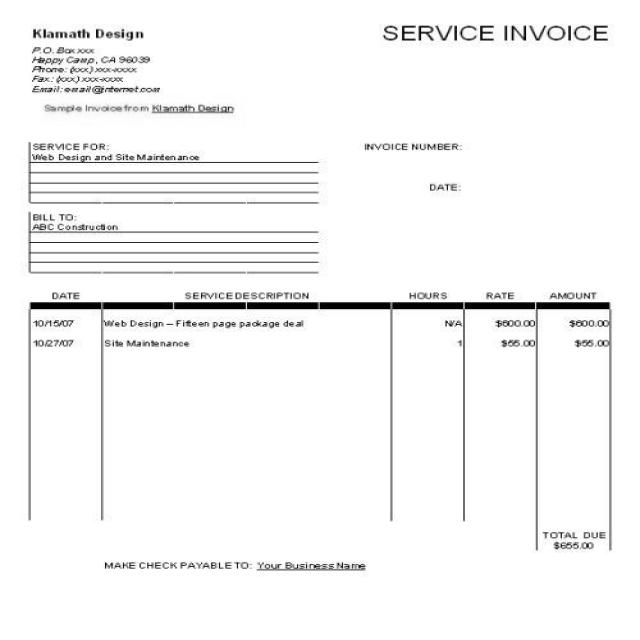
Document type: Invoice